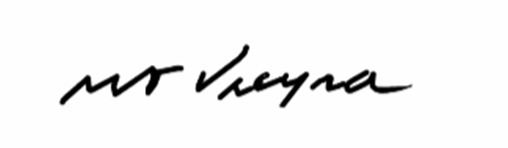
Signature of: maría teresa vieyra